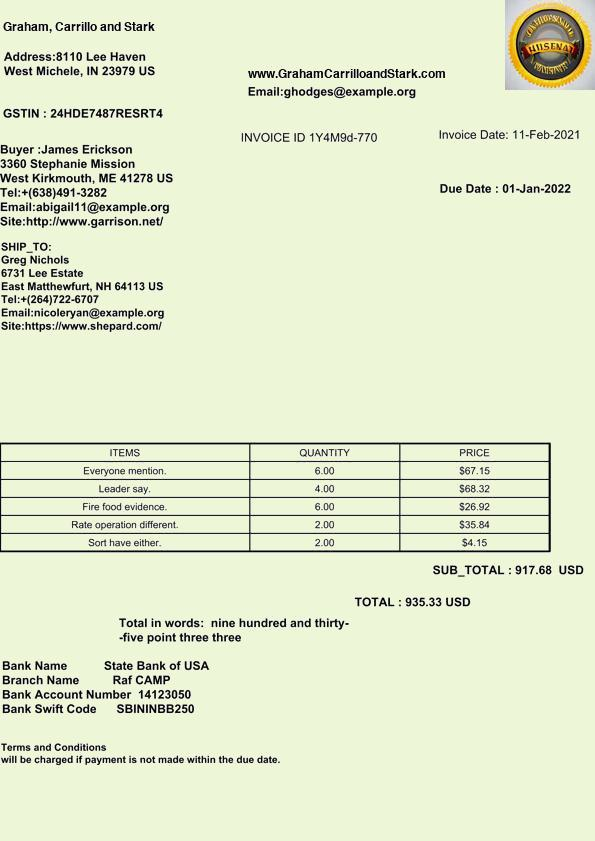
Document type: Invoice